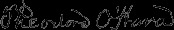
Signature of: theodore o hara